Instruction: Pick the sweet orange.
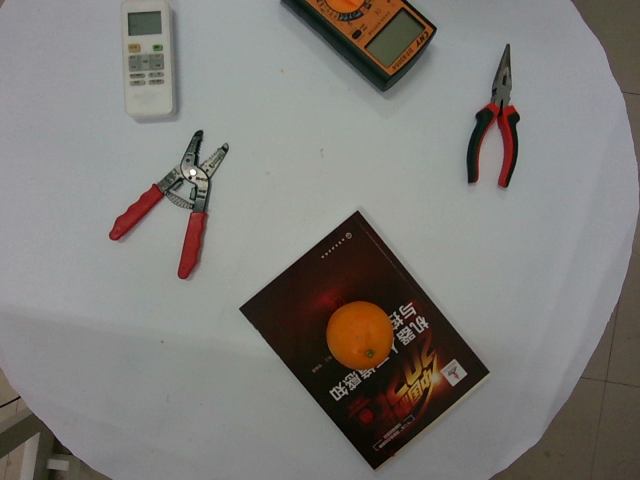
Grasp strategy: vertical